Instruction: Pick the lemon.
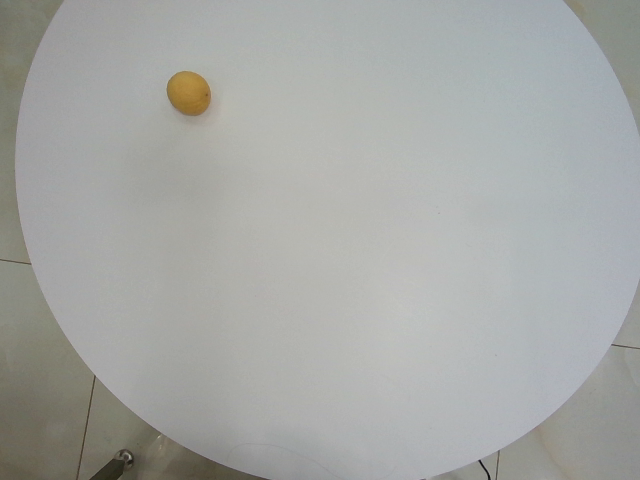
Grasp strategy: vertical